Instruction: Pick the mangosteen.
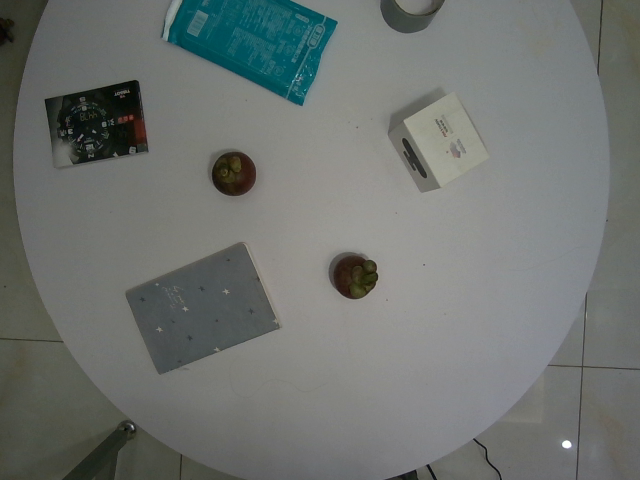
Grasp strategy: vertical